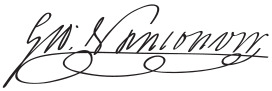
Signature of: george vancouver